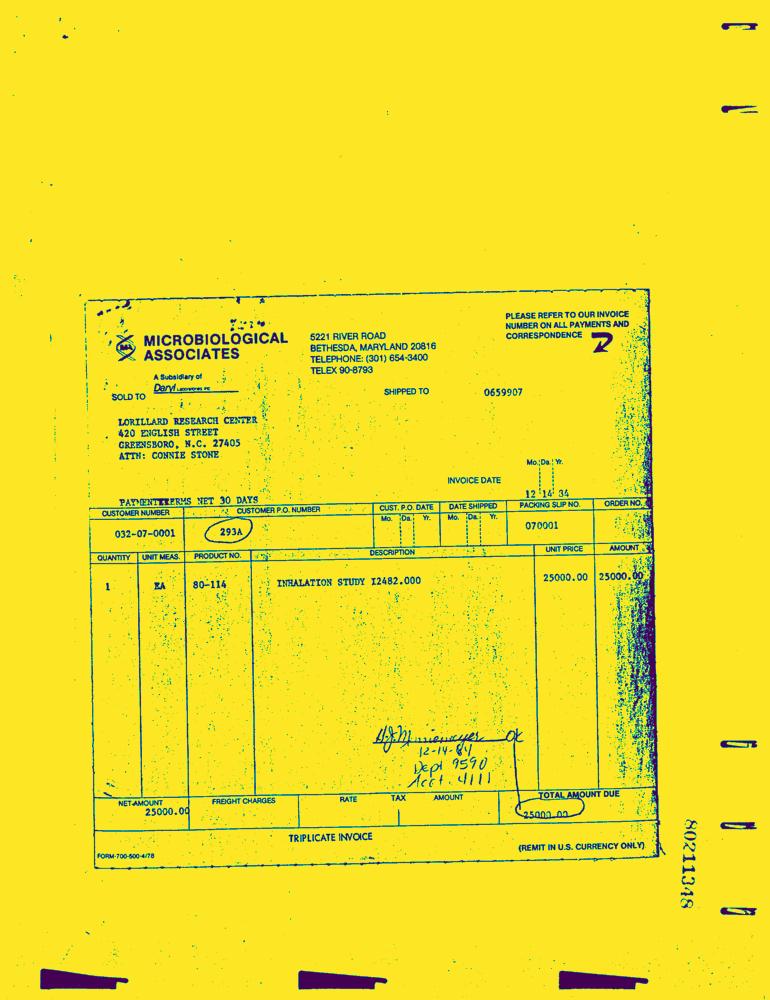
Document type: Invoice-Doc